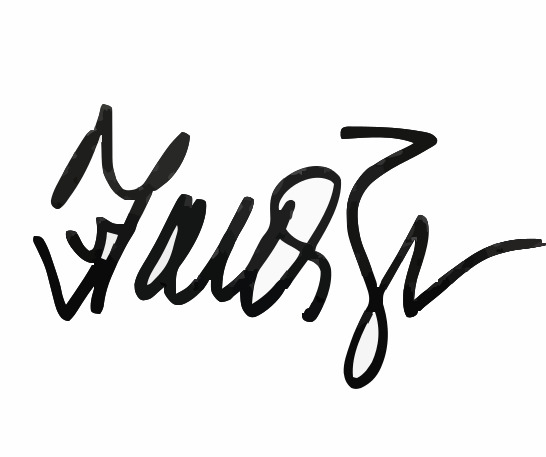
Signature of: fareed zakaria